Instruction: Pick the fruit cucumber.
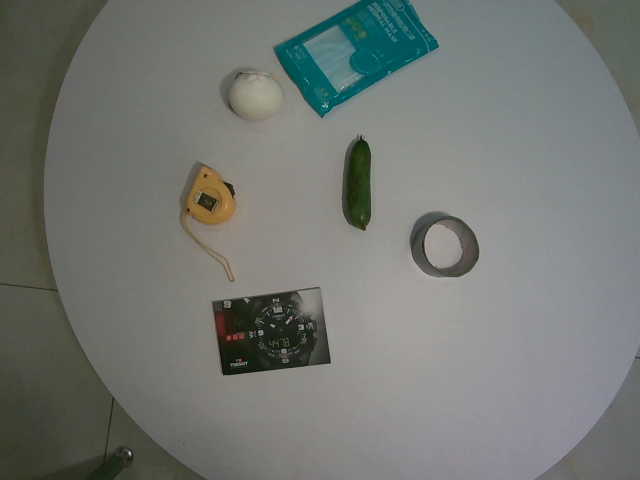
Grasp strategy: vertical